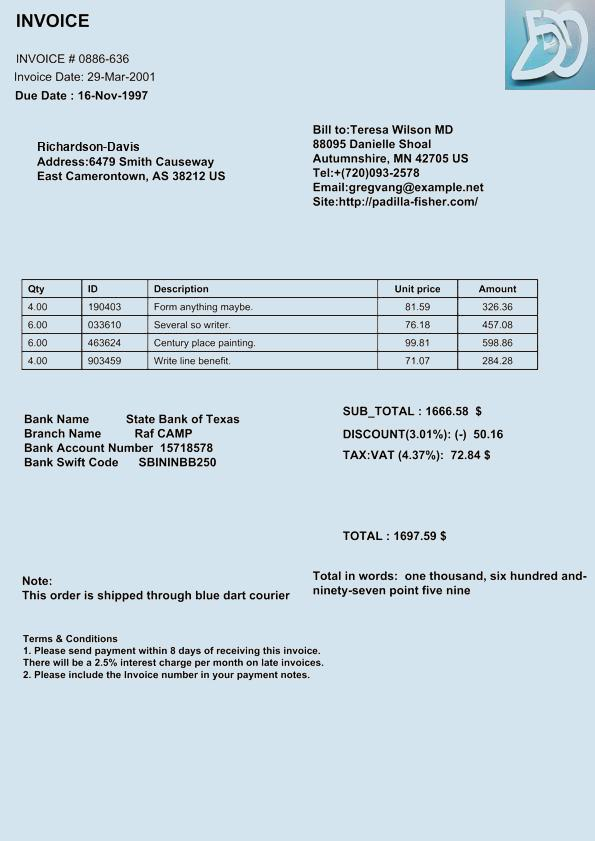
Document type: Invoice